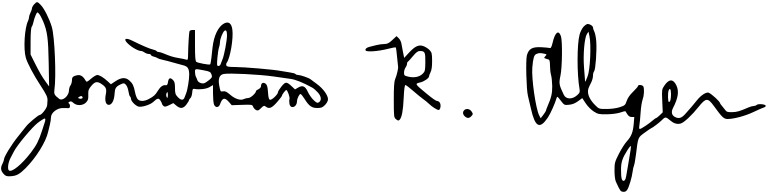
Signature of: jonathan r alger